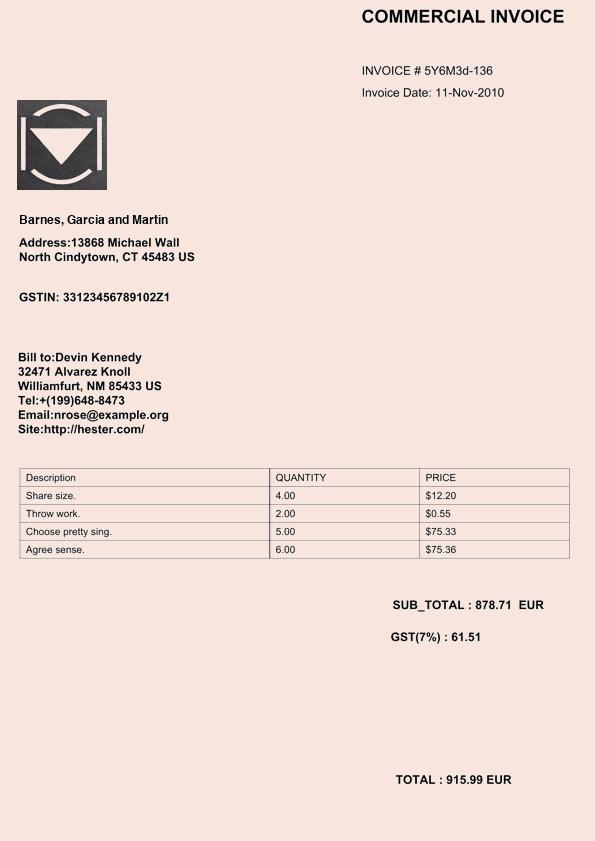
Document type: Invoice